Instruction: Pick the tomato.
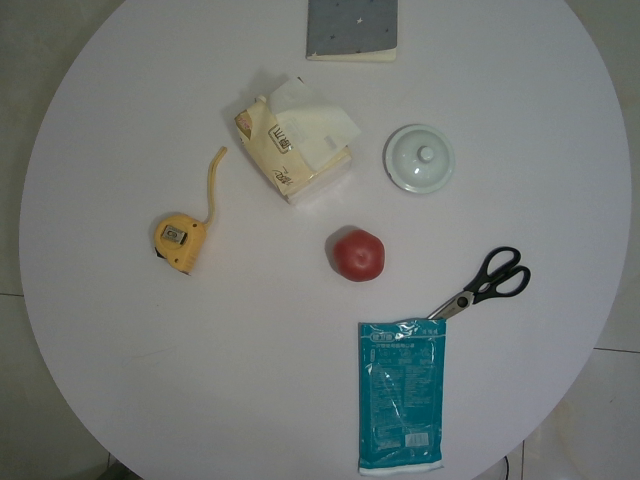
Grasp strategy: vertical